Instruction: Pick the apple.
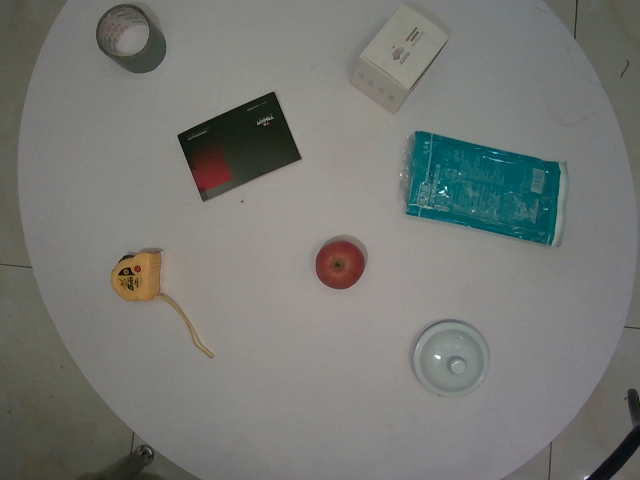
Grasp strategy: vertical